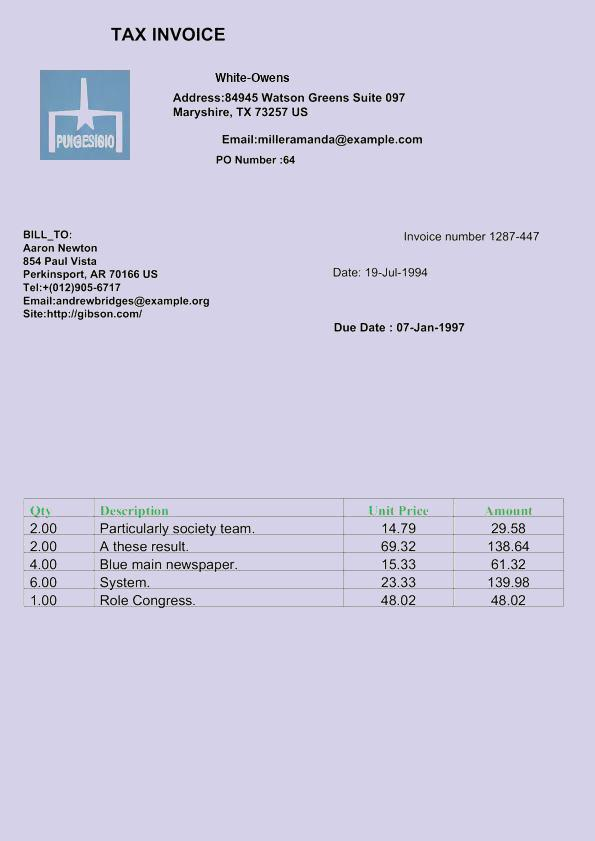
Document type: Invoice